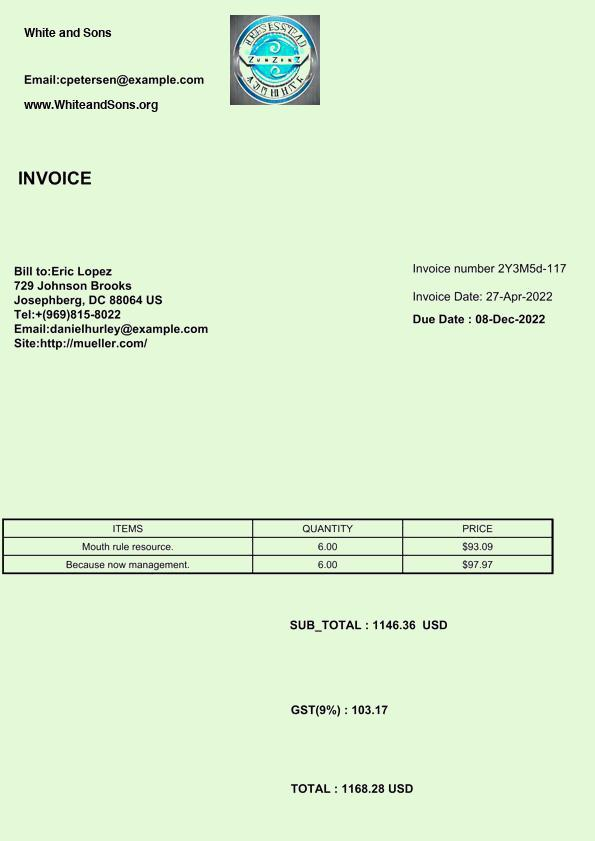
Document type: Invoice